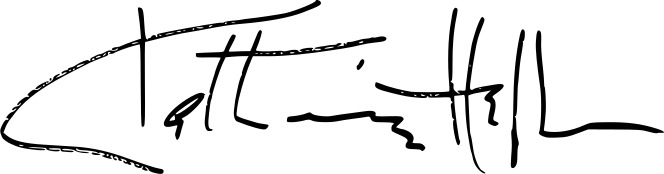
Signature of: katharine hepburn